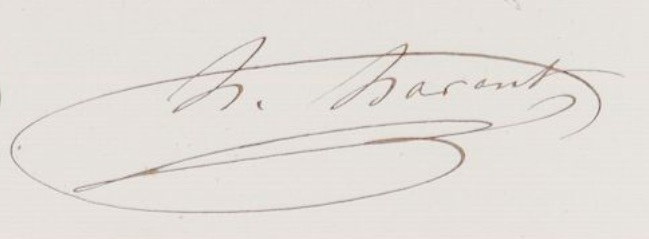
Signature of: henri harant